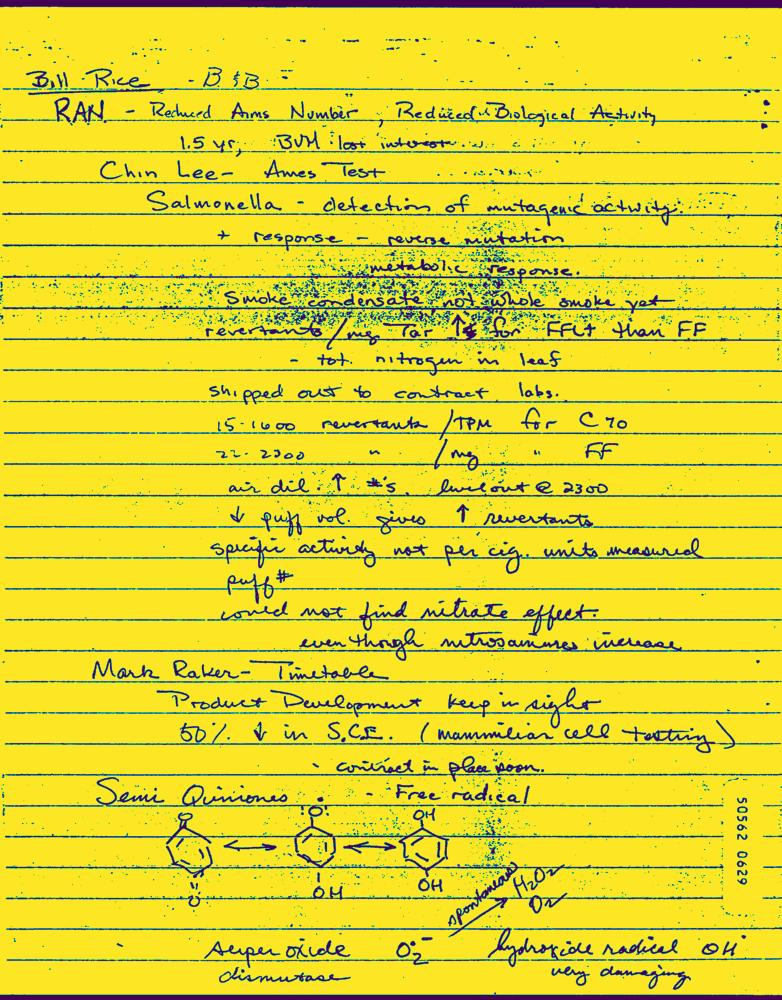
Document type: Hand-Written